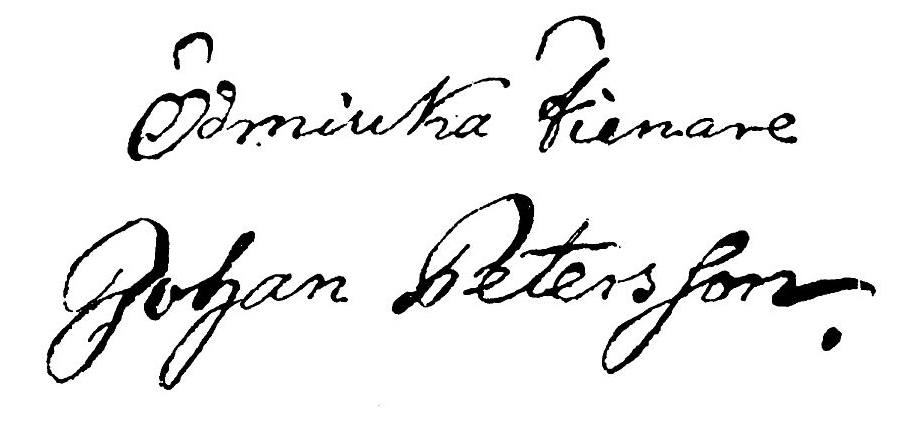
Signature of: johan petersson